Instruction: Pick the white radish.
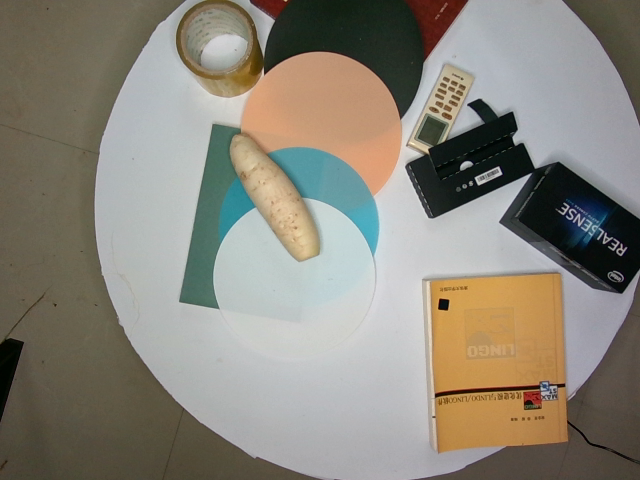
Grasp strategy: vertical